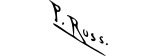
Signature of: paciano ross